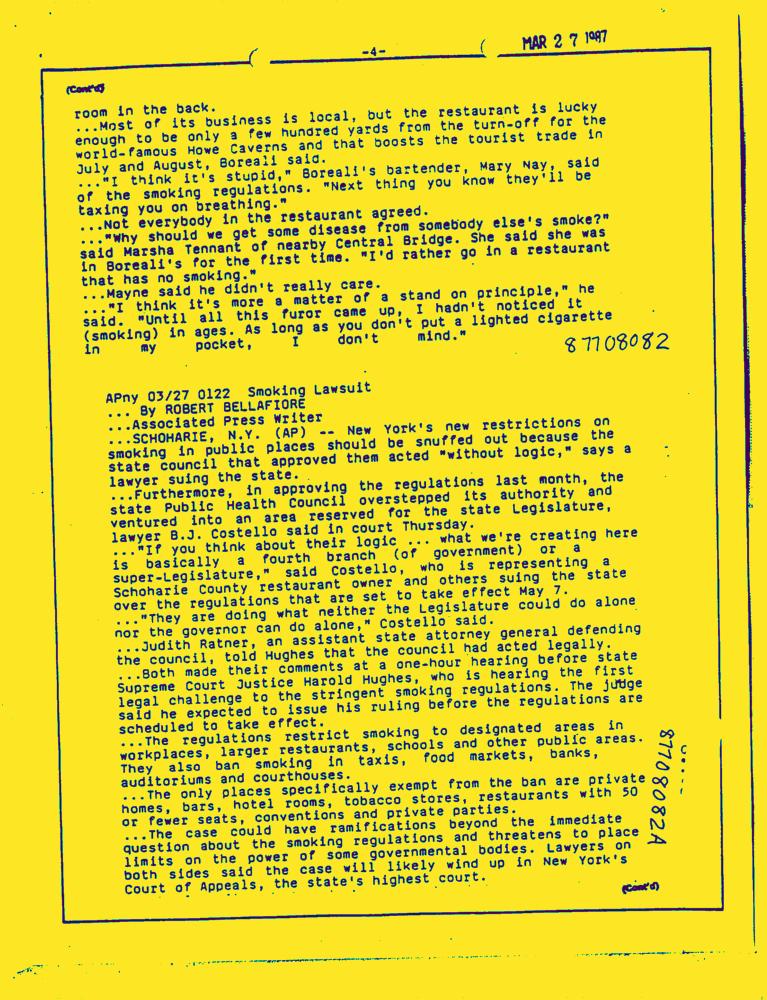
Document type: News-Article